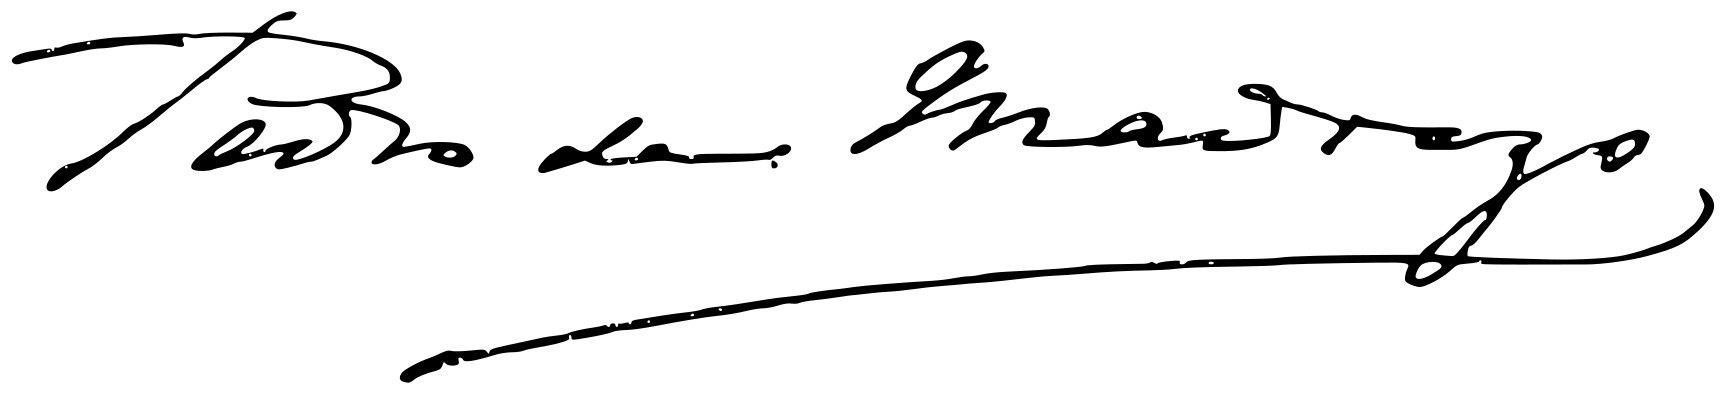
Signature of: pedro de madrazo